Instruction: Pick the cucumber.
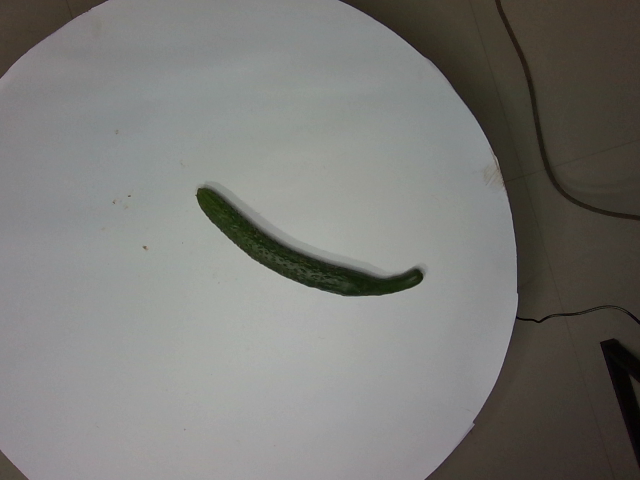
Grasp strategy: vertical